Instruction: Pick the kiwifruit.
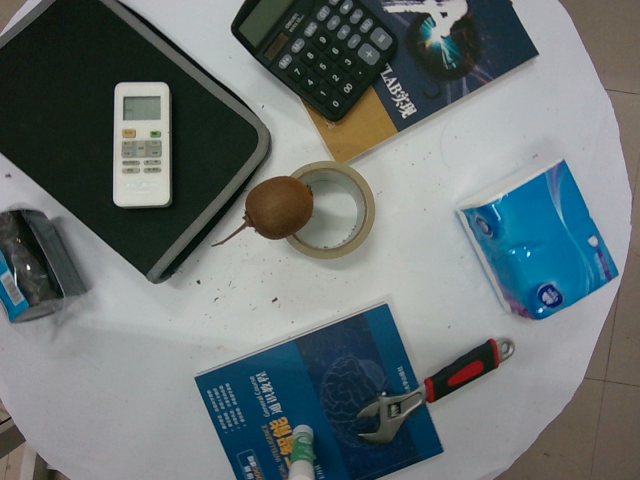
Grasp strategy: vertical